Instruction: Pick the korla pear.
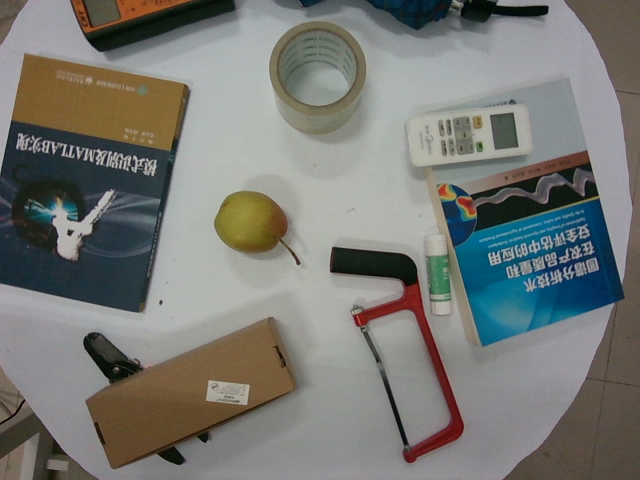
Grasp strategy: vertical